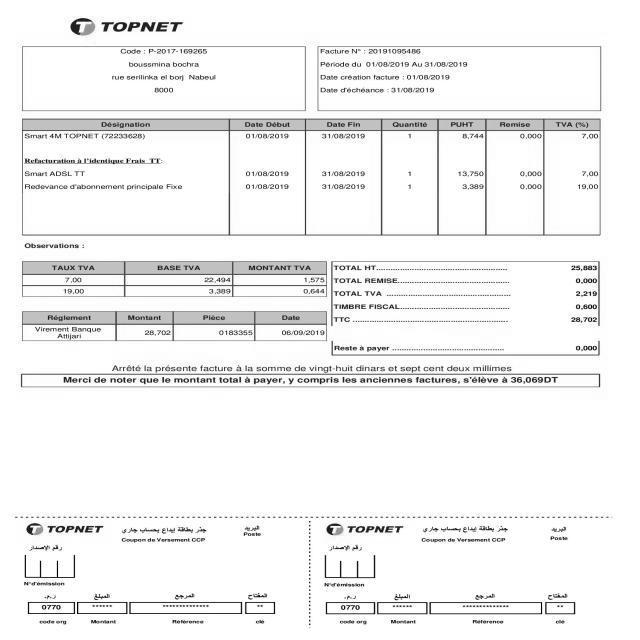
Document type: Invoice